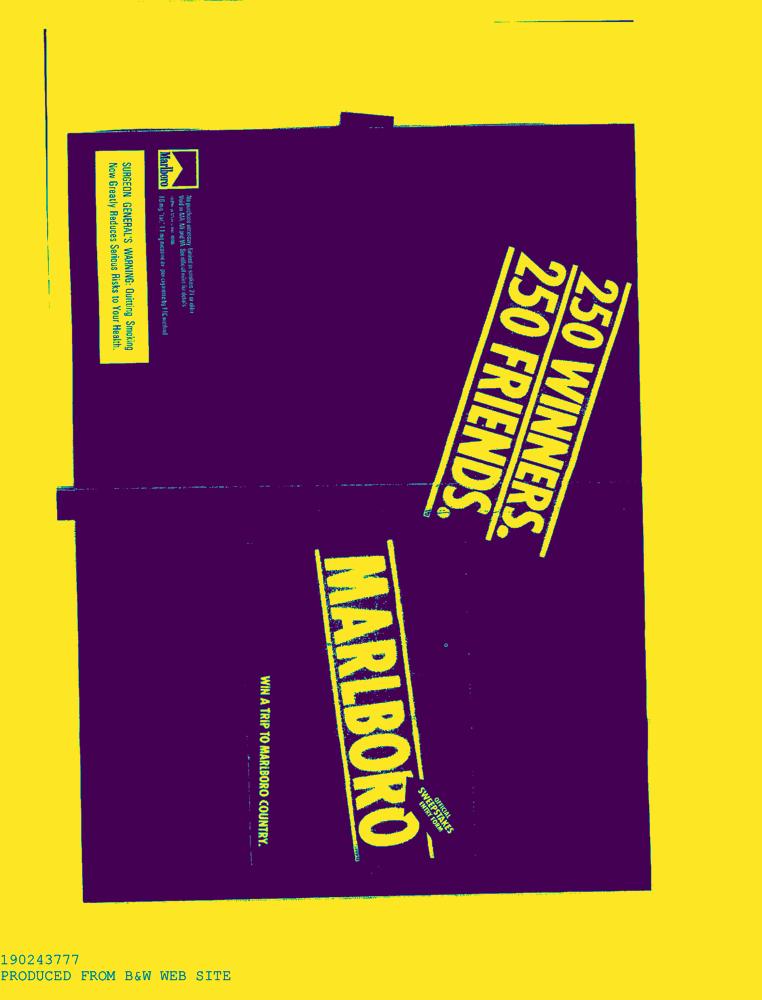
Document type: AD